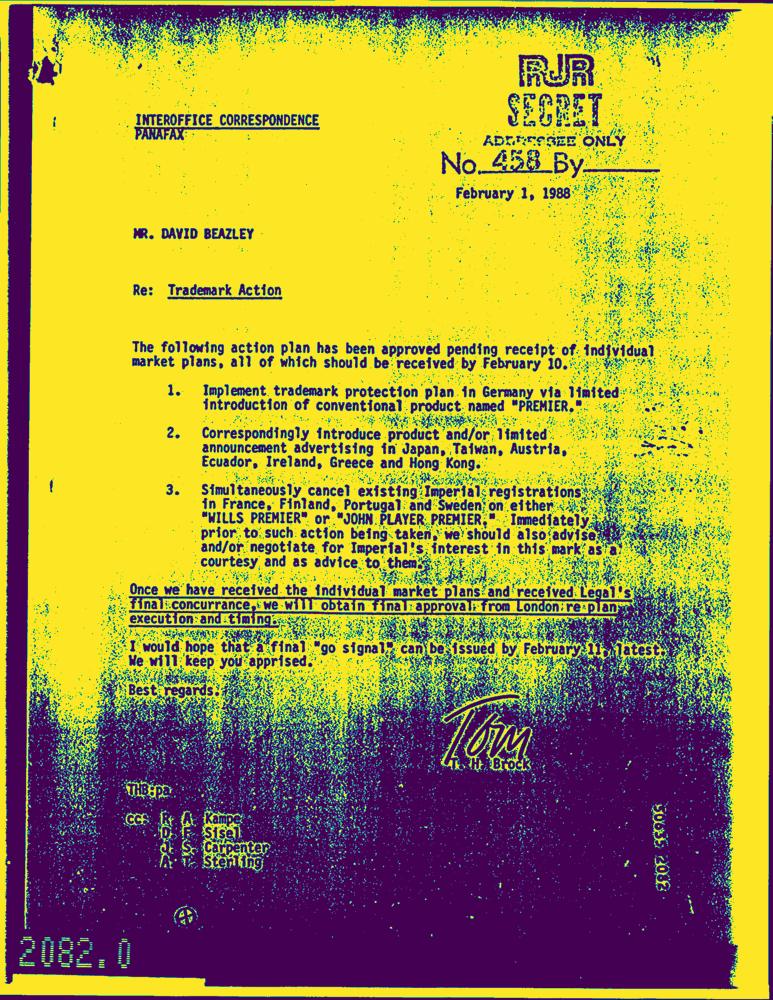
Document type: Letter-Doc